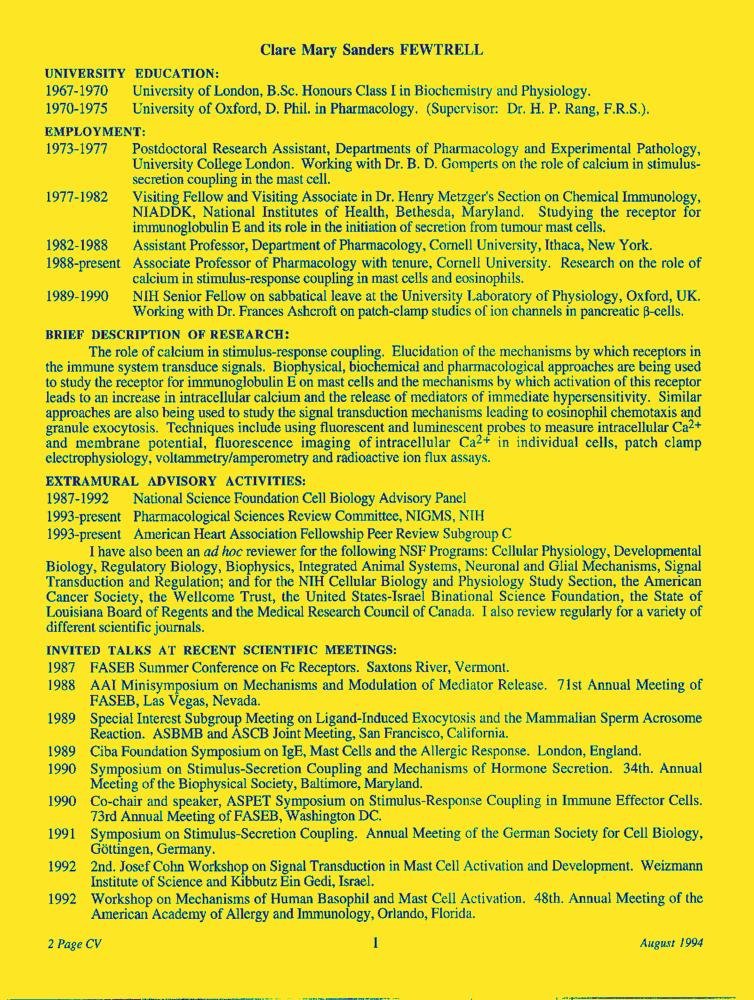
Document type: Resume-Doc